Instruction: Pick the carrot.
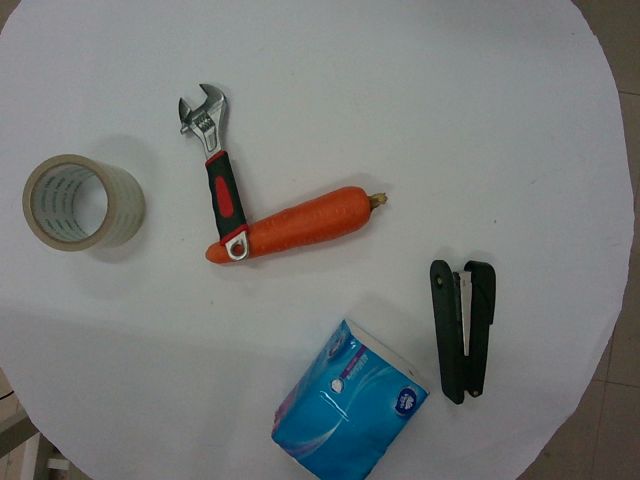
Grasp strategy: vertical